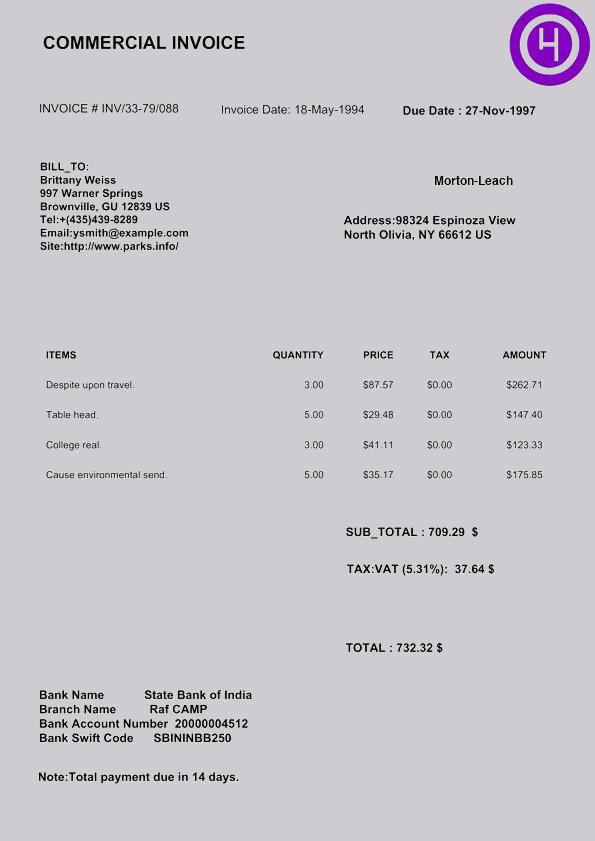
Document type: Invoice